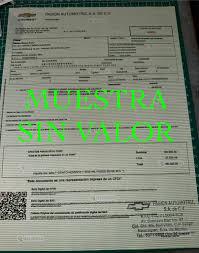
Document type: Invoice